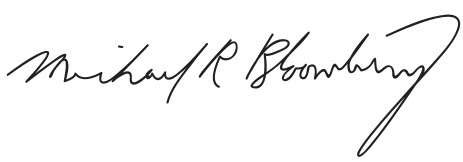
Signature of: michael bloomberg